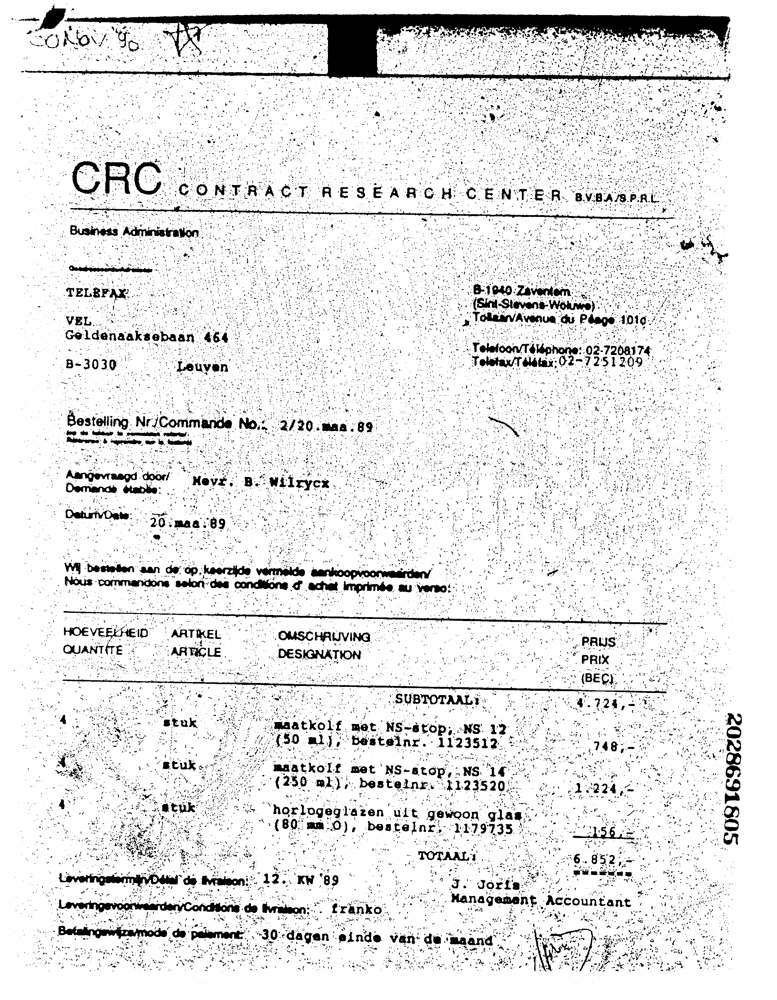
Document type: Invoice